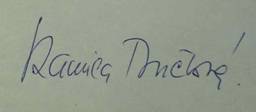
Signature of: kamila moučková